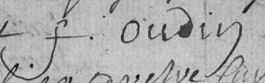
Signature of: françois oudin